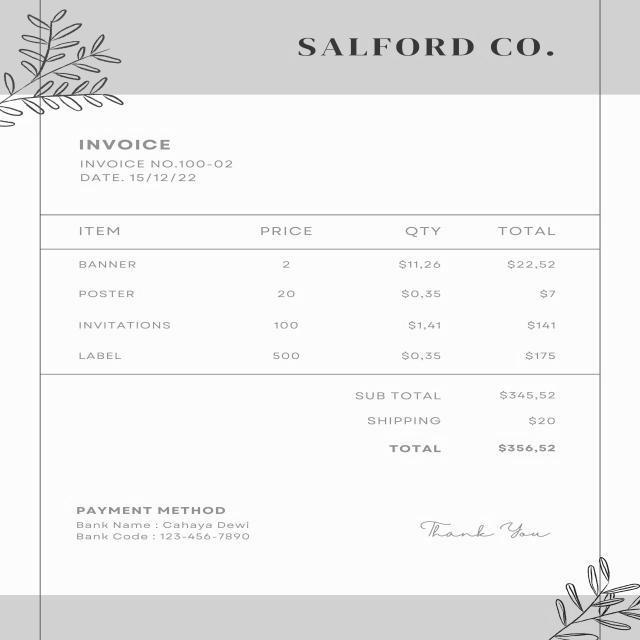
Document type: Invoice